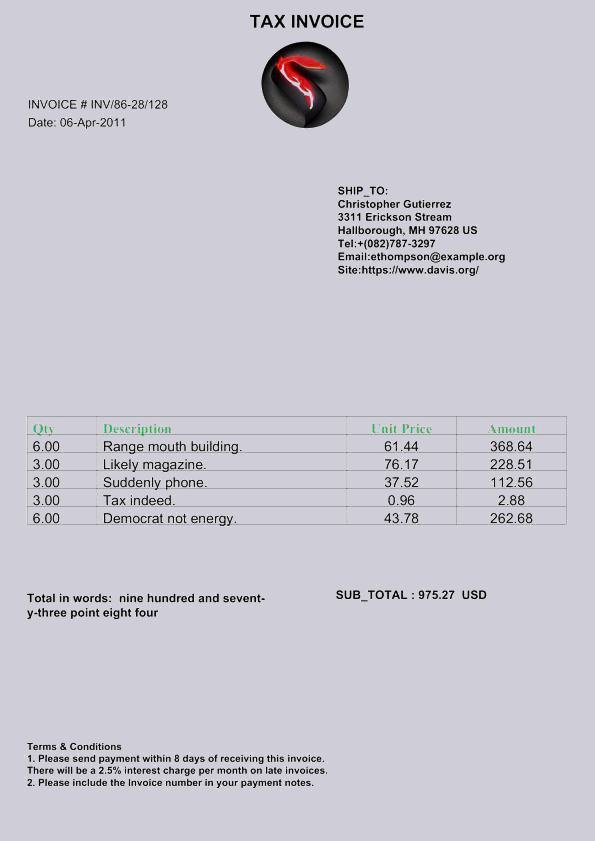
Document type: Invoice